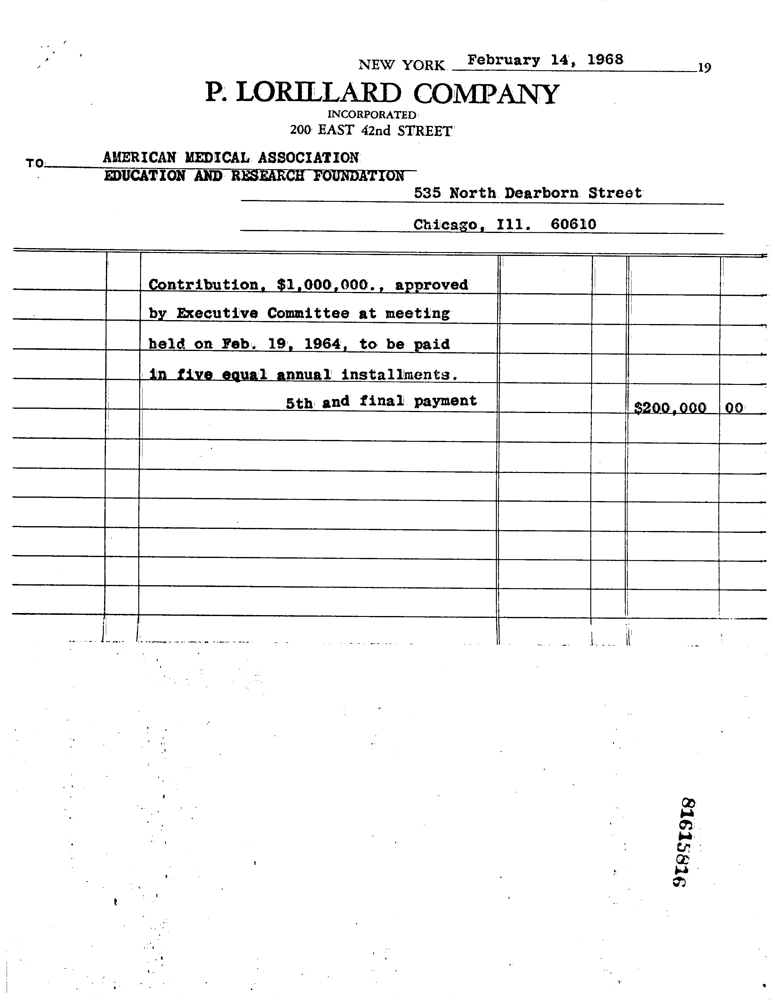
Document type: Invoice